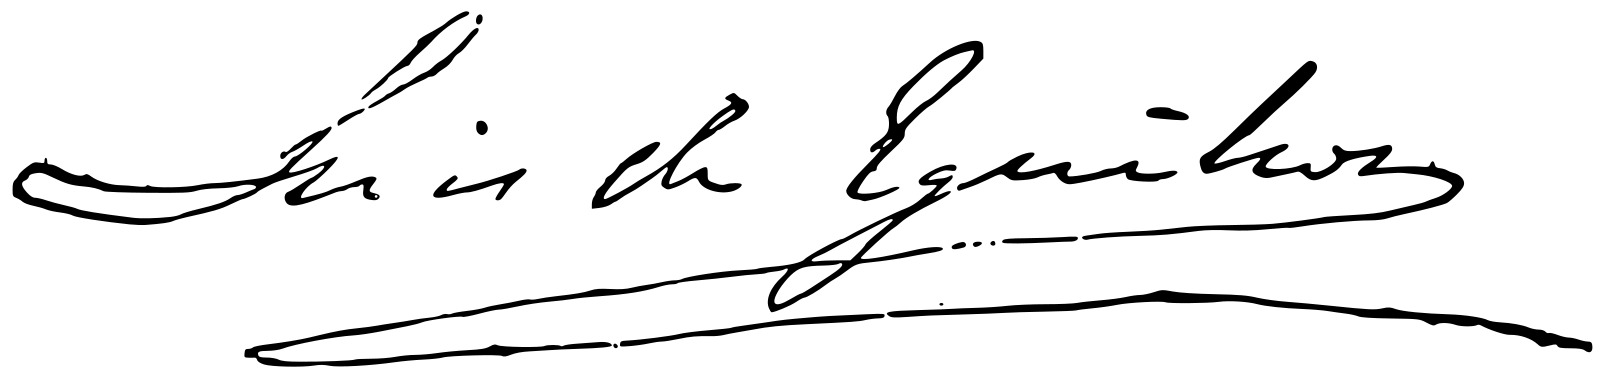
Signature of: luis de eguílaz